Please extract the written amount, numerical amount, recipient's name, date on the cheque, and the bank's name from the image.
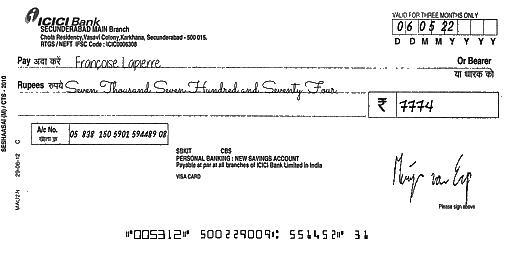
amt_in_words: Seven Thousand Seven Hundred and Seventy Four
amt_in_figures: 7774
payee_name: Françoise Lapierre
bank_name: ICICI Bank
cheque_date: 06/05/22